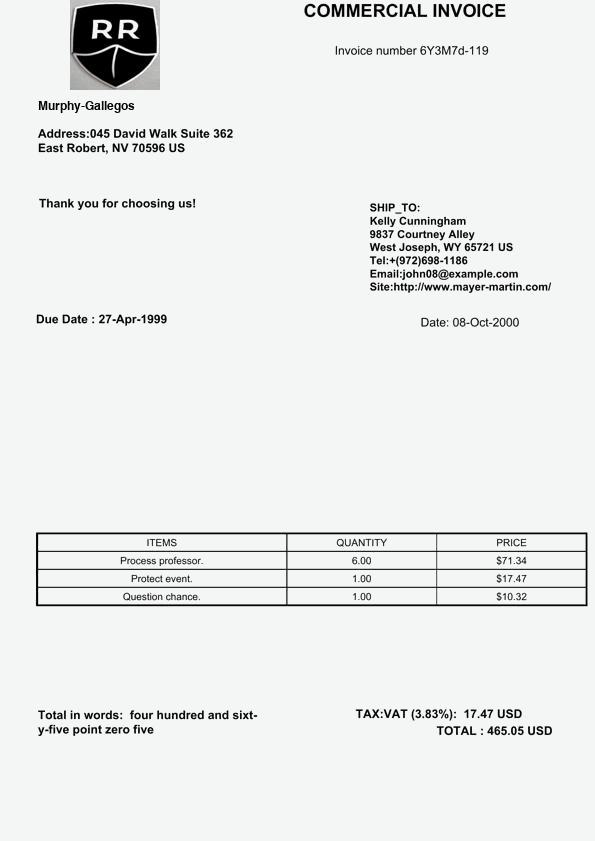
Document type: Invoice